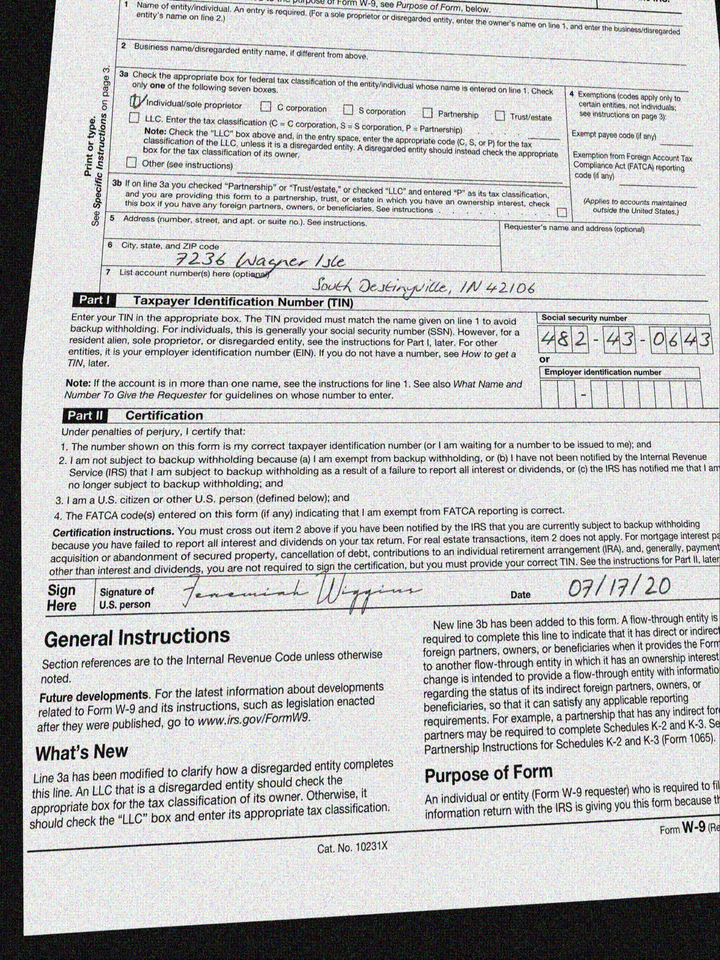
adr1: 7236 Wagner Isle
adr2: South Destinyville, IN 42106
cbx: yes
ssn: 482430643
sdt: 07/17/20